Question: What is the suspected problem?
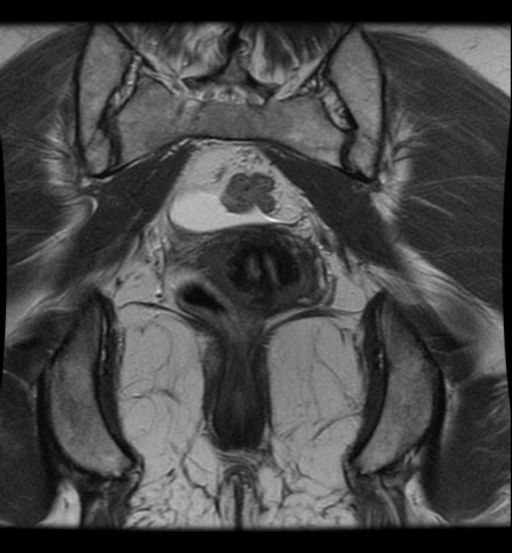
Answer: The findings suggest Bicornuate uterus with uterine tissue between horns. Replace this - DESCRIPTION OF THE IMAGE OR FINDINGS.. The patient might have a history of G1P0A1L0 with 6-7 episodes abnormal menstrual bleeding, FMH included Pt's mother took DES.